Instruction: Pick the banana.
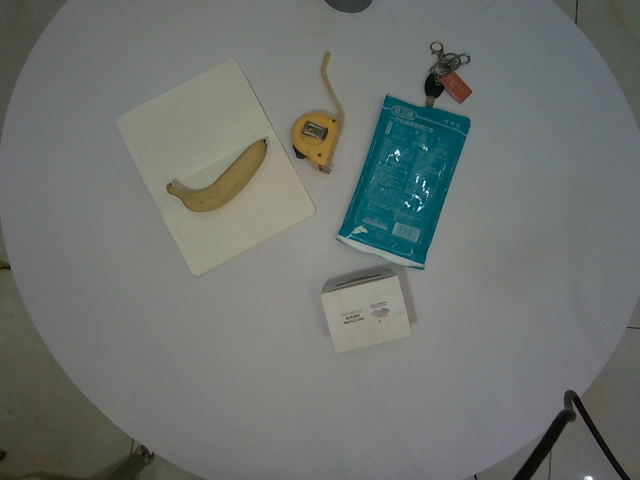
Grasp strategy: vertical